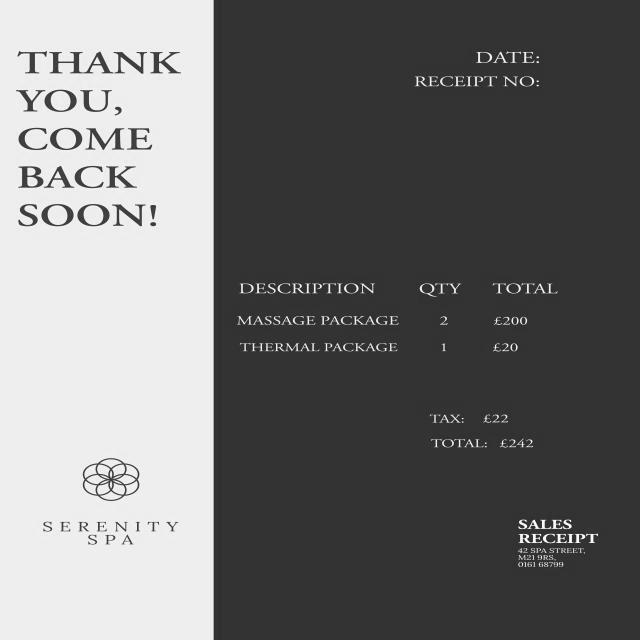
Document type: Invoice